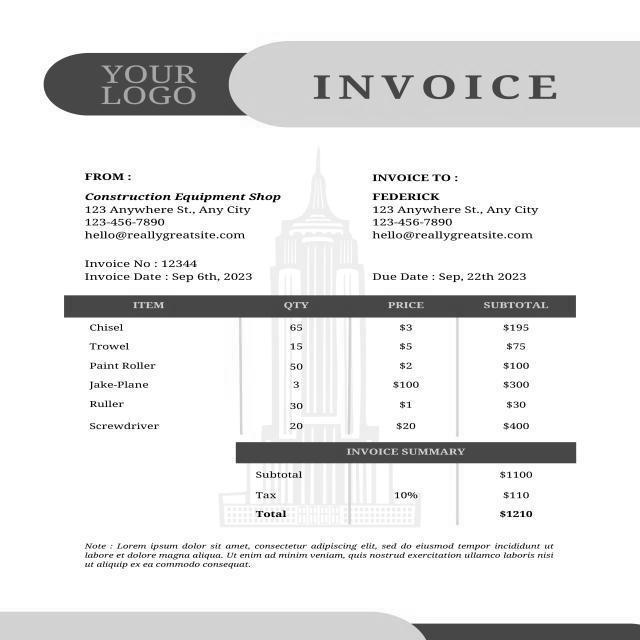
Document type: Invoice